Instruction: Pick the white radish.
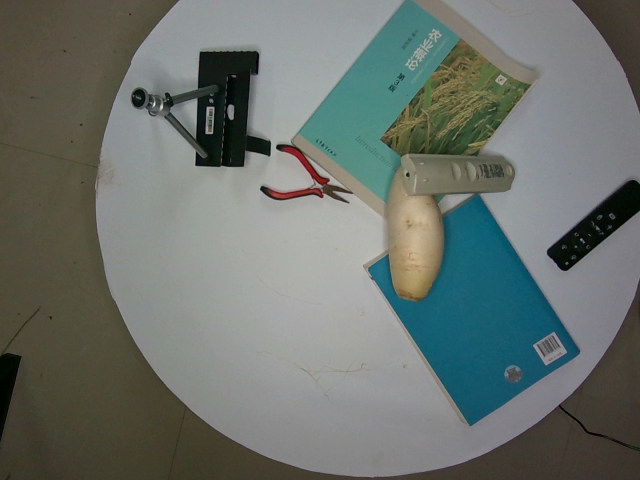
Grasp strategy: vertical